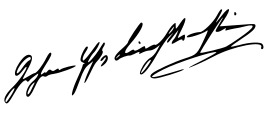
Signature of: johann ii prince of liechtenstein